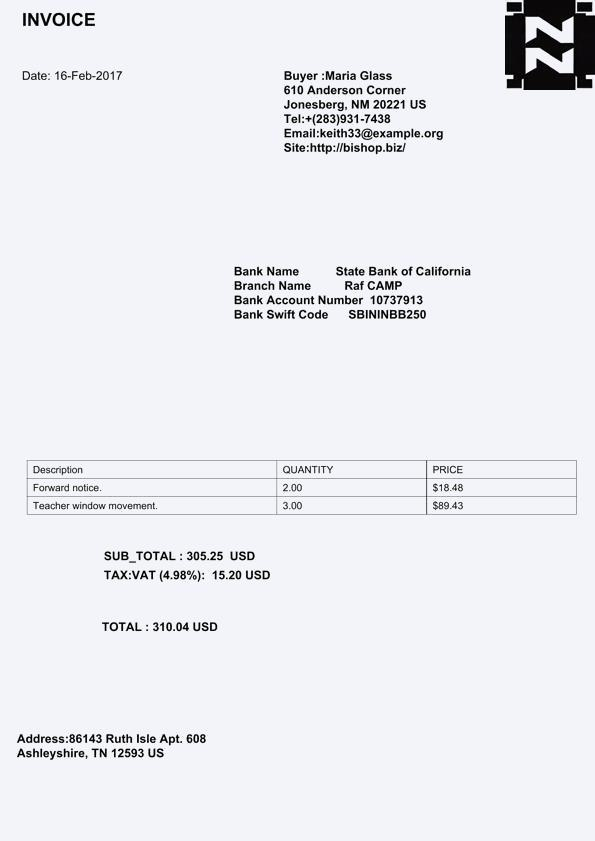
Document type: Invoice